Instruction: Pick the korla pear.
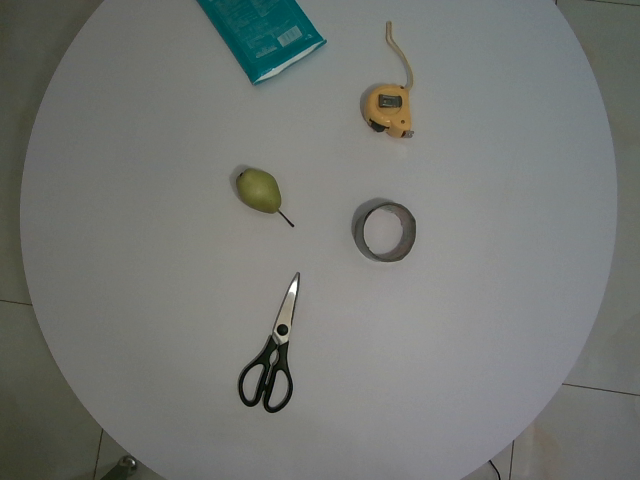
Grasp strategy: vertical